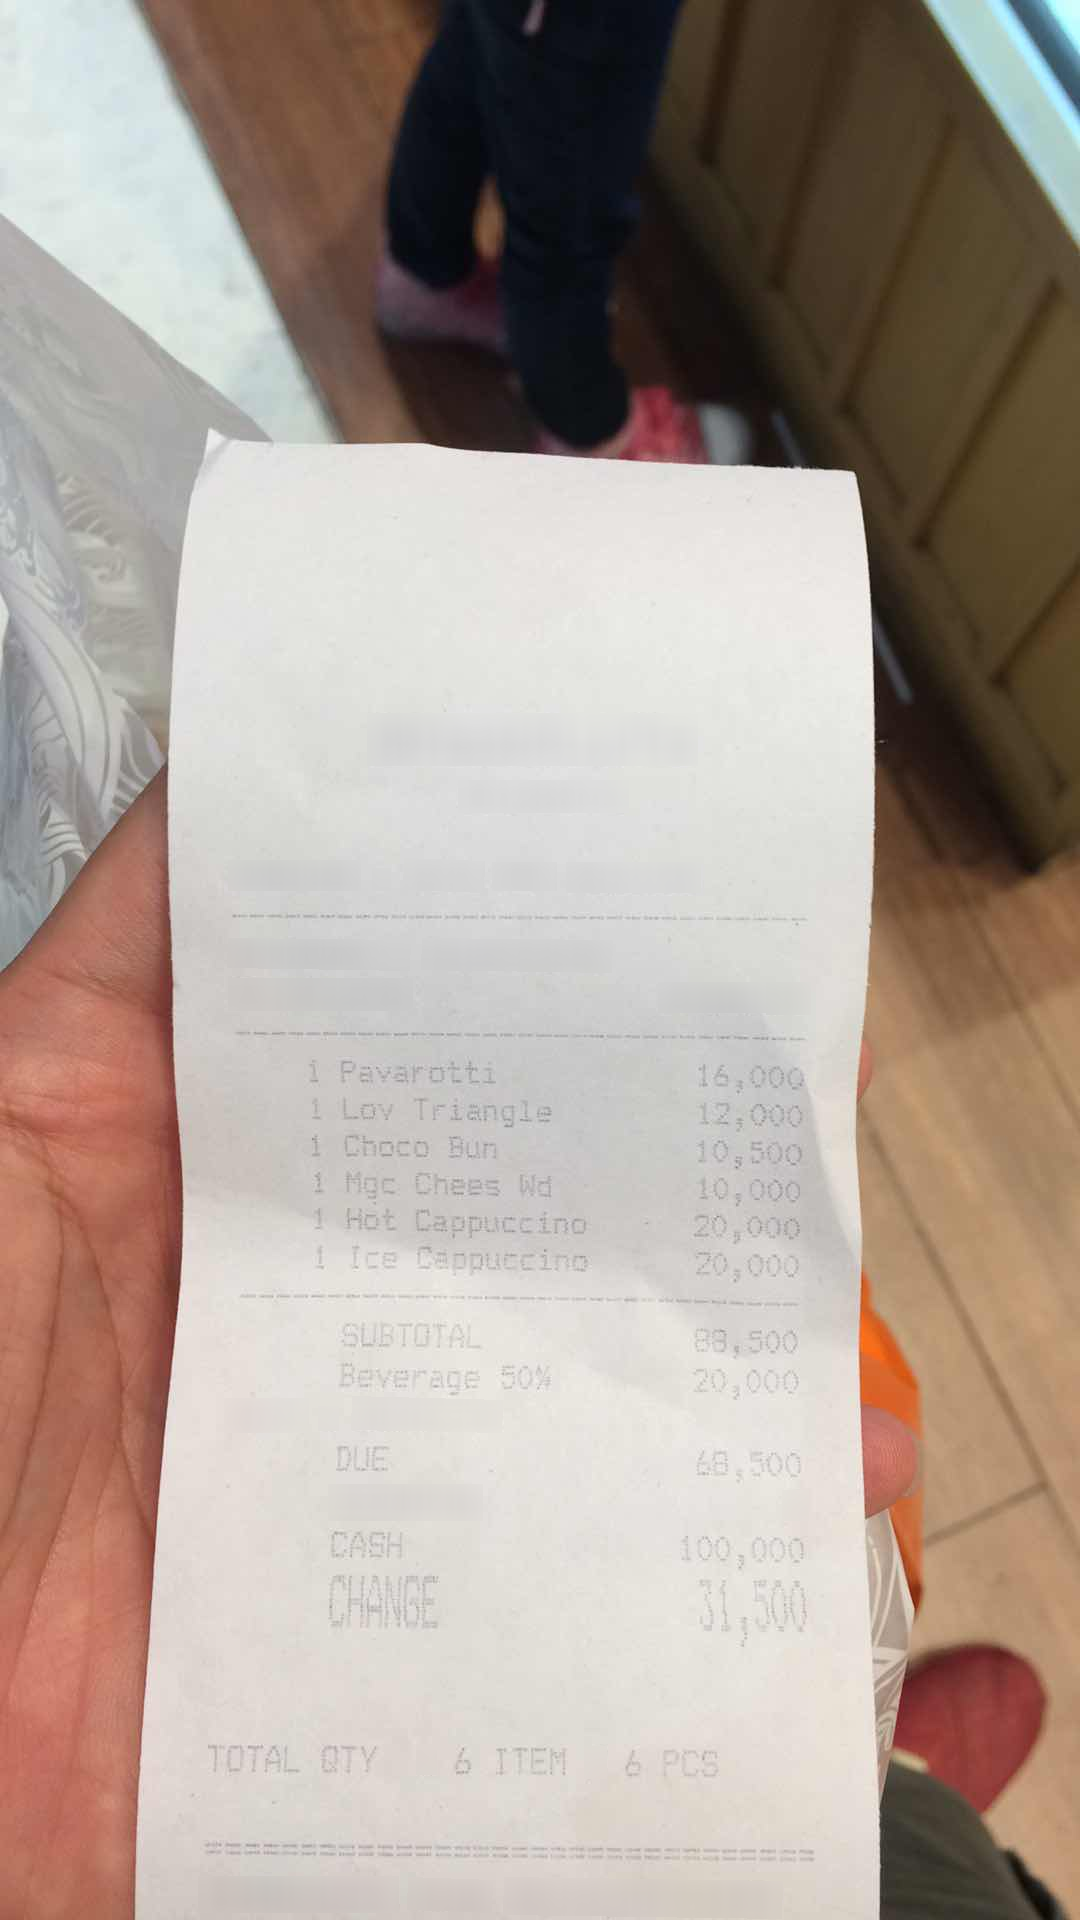
Number of items: 6
Subtotal: 88.500
Total: 68.500
OCR text regions:
text: 1
text: Pavarotti
text: 16,000
text: 1
text: Lov
text: Triangle
text: 12,000
text: 1
text: Choco
text: Bun
text: 10,500
text: 1
text: Mgc
text: Chees
text: Wd
text: 10,000
text: 1
text: Hot
text: Cappuccino
text: 20,000
text: 1
text: Ice
text: Cappuccino
text: 20,000
text: SUBTOTAL
text: 88.500
text: Beverage
text: 50%
text: 20,000
text: DUE
text: 68.500
text: CASH
text: 100,000
text: CHANGE
text: 31,500
text: 6
text: ITEM
text: TOTAL
text: QTY
text: 6
text: PCS